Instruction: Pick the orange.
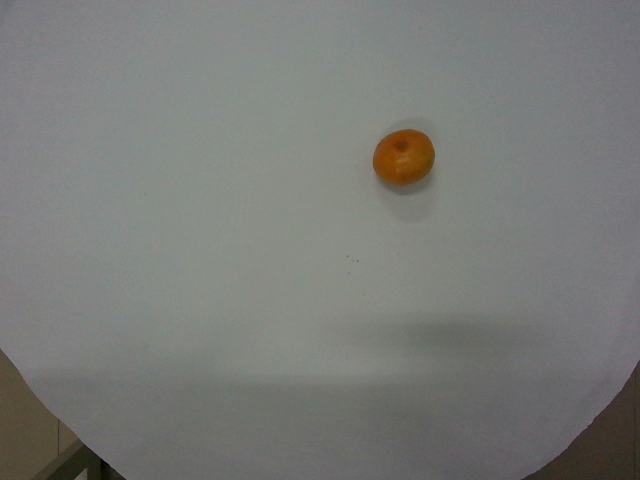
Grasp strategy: vertical